Retrieve the amount in words, amount in figures, name of the payee, date on the cheque, and the bank name from the image.
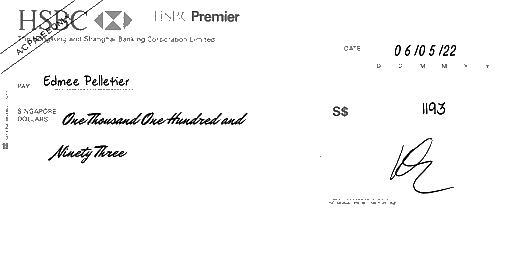
amt_in_words: One Thousand One Hundred and Ninety Three
amt_in_figures: 1193
payee_name: Edmee Pelletier
bank_name: HSBC
cheque_date: 06/05/22